Question: How is the history relevant to the case?
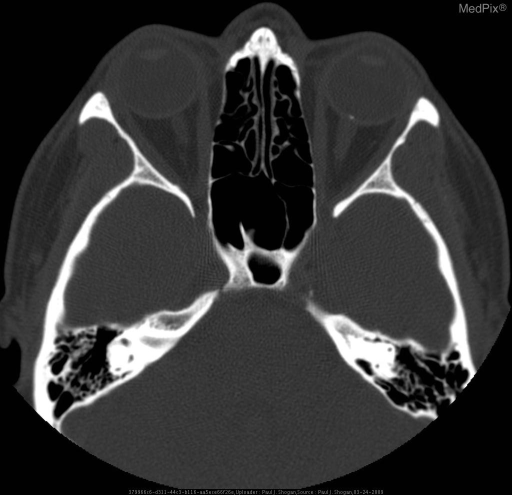
Answer: The patient's history of Patient 1: 72 year old man with remote history of right zygomatic arch fracture and chronic blindness.

Patients 2 and 3: 24 and 32 year old patients with concern for papilledema and visual field deficits. is key in understanding the case.